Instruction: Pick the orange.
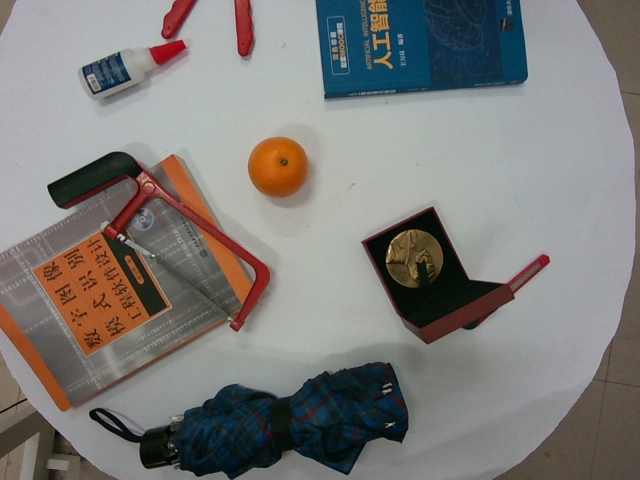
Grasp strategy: vertical